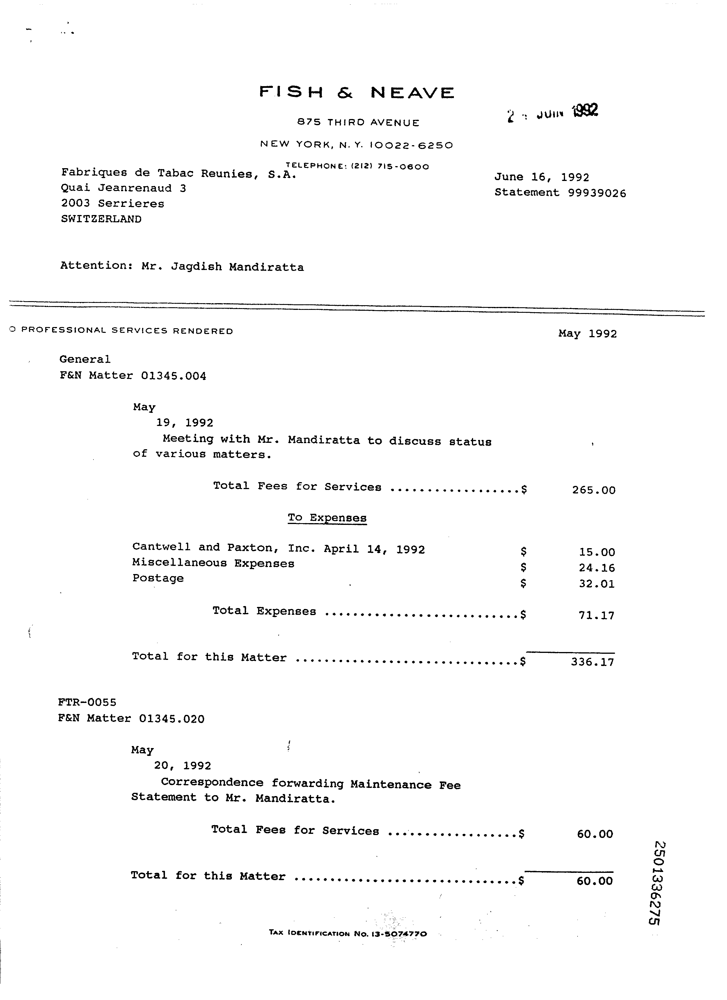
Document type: Invoice